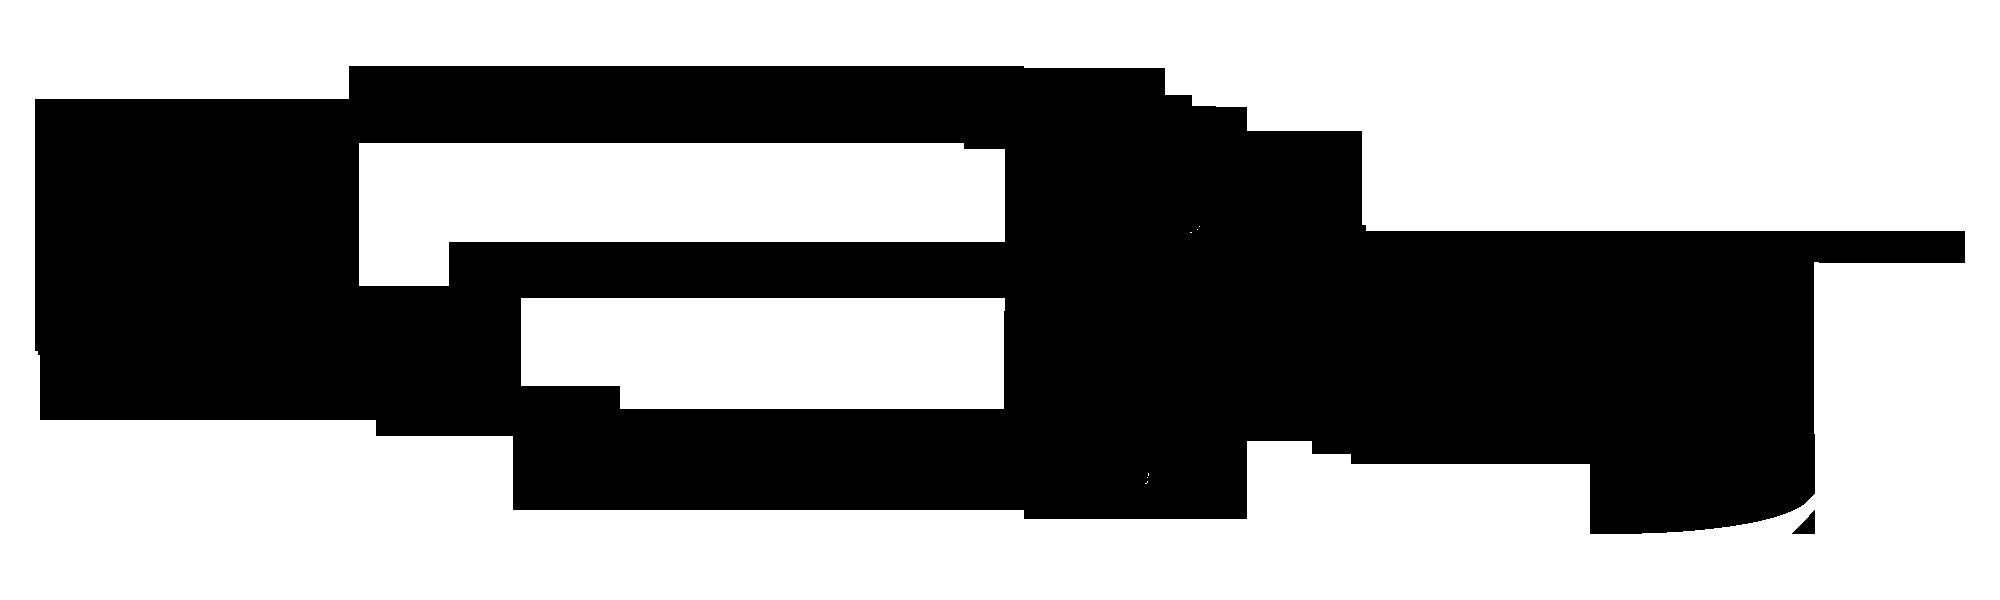
Signature of: achille starace